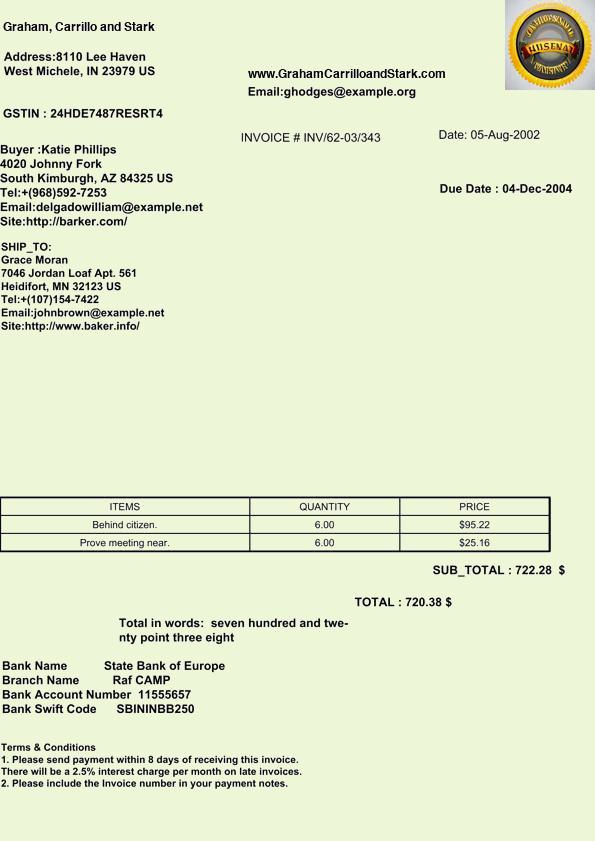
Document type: Invoice